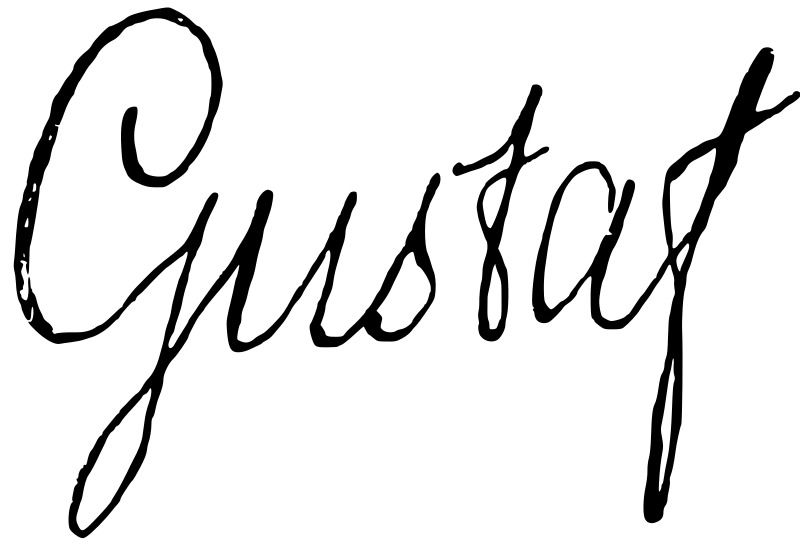
Signature of: gustav iii of sweden